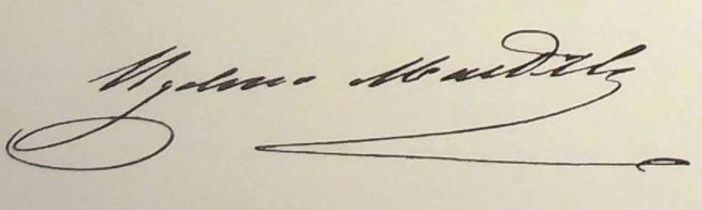
Signature of: ugolino martelli